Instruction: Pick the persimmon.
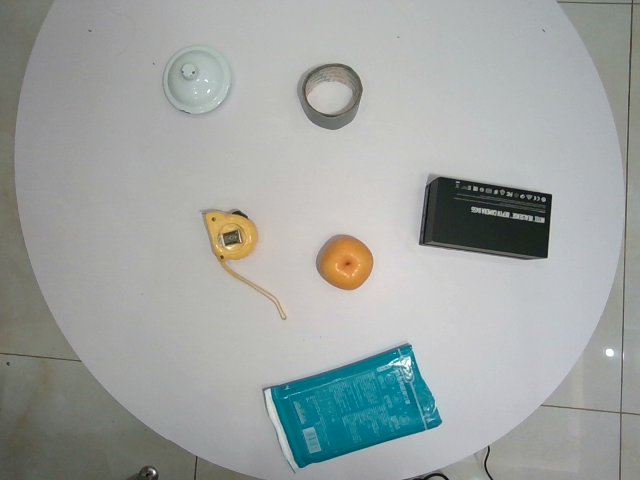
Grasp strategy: vertical